Question: What is the name of the tenant mentioned in the document?
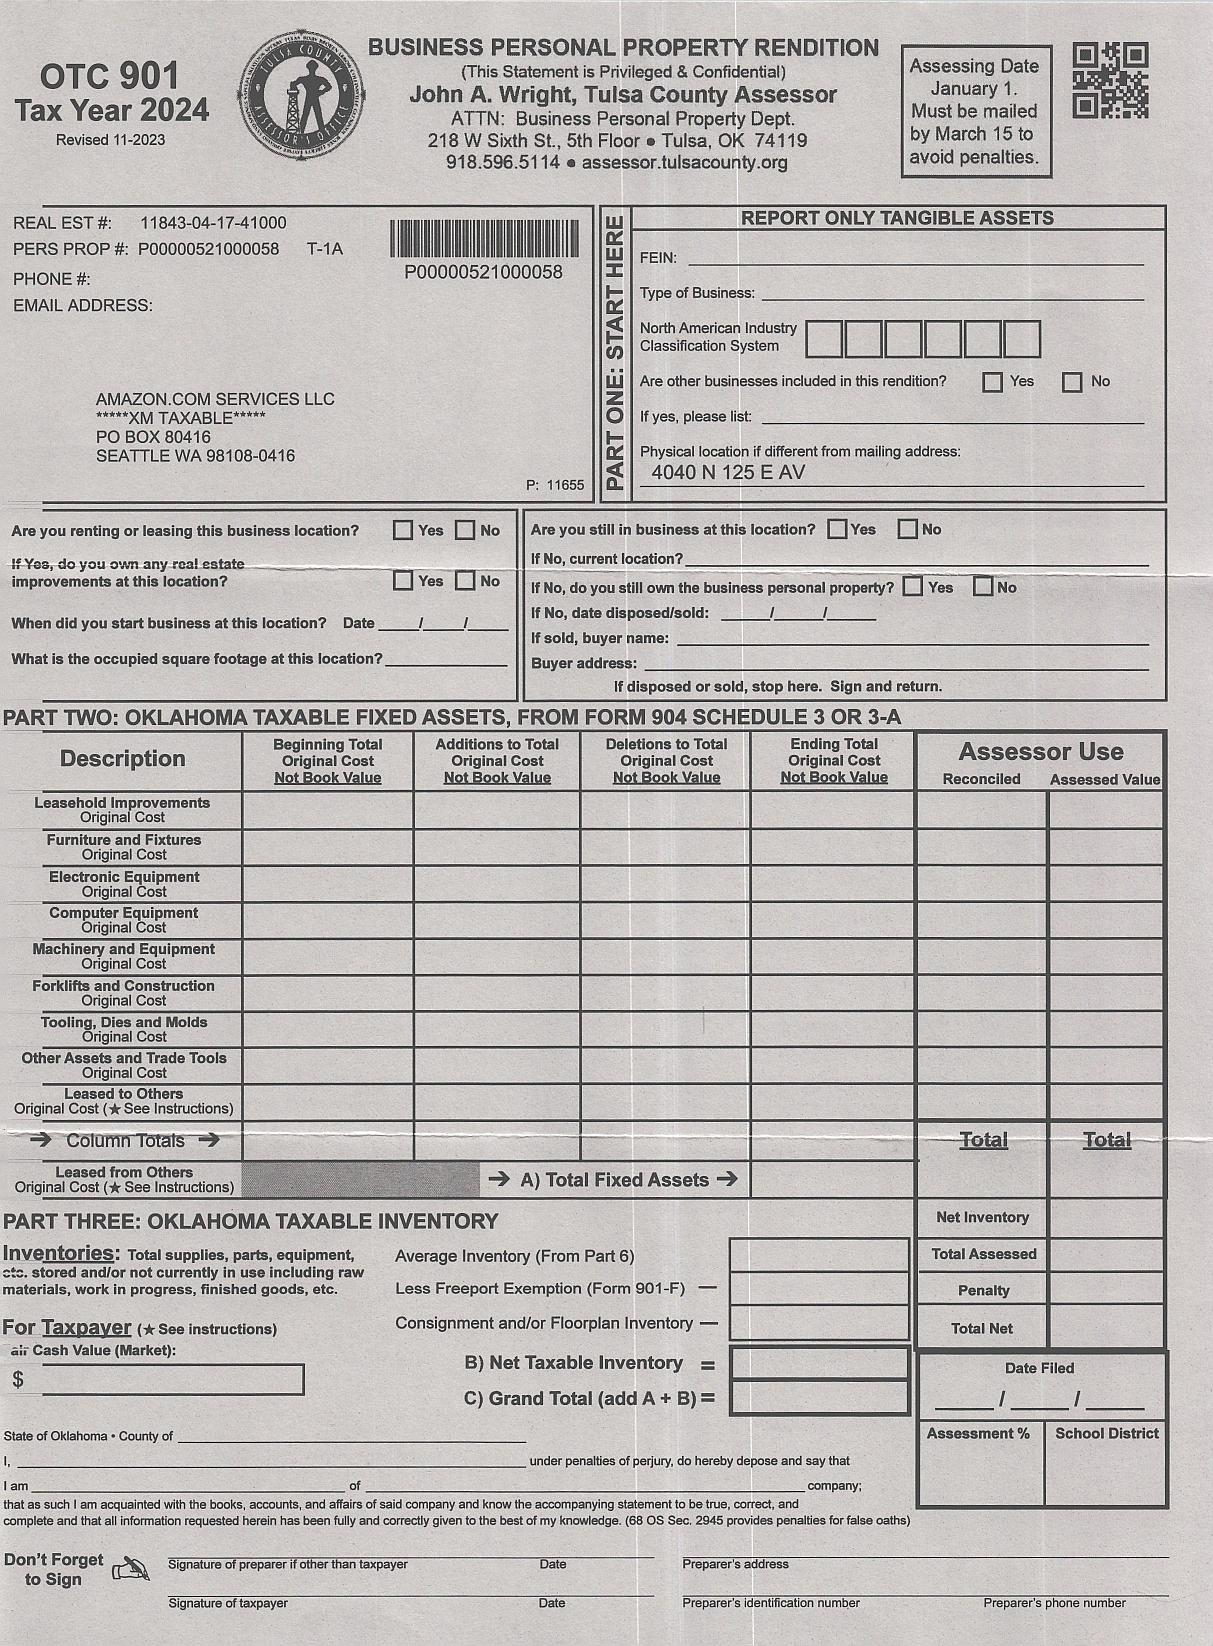
Answer: "AMAZON.COM SERVICES LLC"